Question: What do the imaging results show?
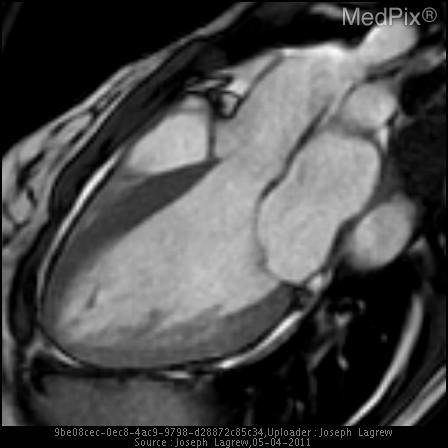
Answer: The imaging shows Abnormal left ventricular dilatation with noncompacted myocardium of the inferior and lateral walls of the mid ventricle as well as apex. The ratio of non compacted to compacted myocardium was measured at 2.4 in the short axis view of the left ventricle at the end of diastole. The patient was also noted to have a small ASD, and there were no noted abnormalities of the coronary vasculature. Three chamber view showing the prominent trabeculations present in the apex and mid-ventricle..